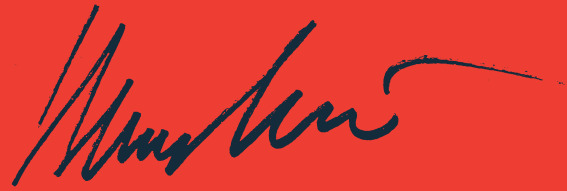
Signature of: michael novakhov